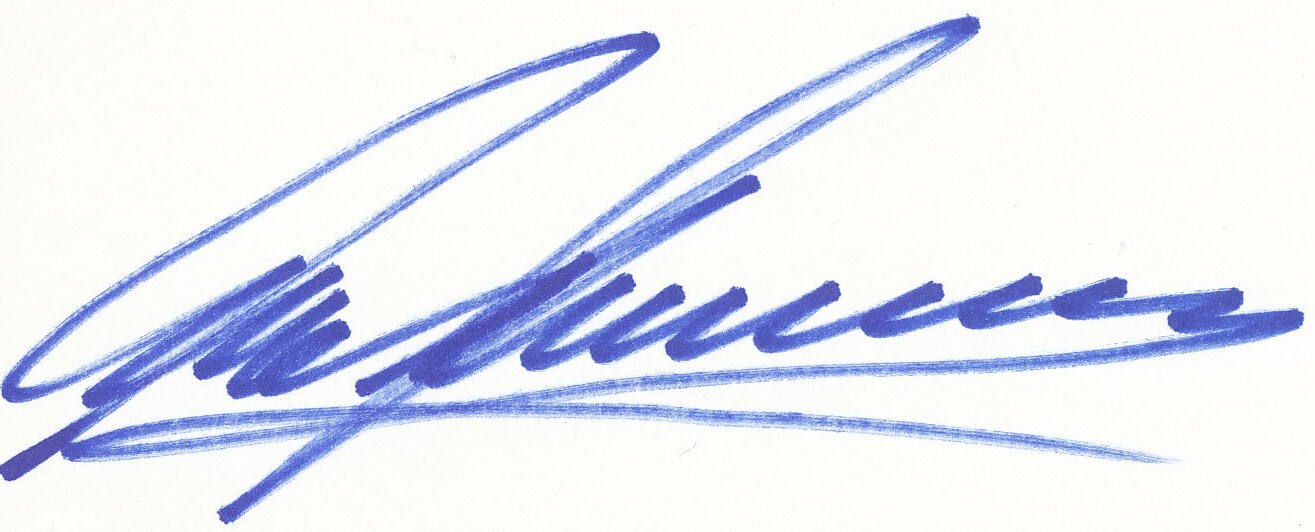
Signature of: udo thomer